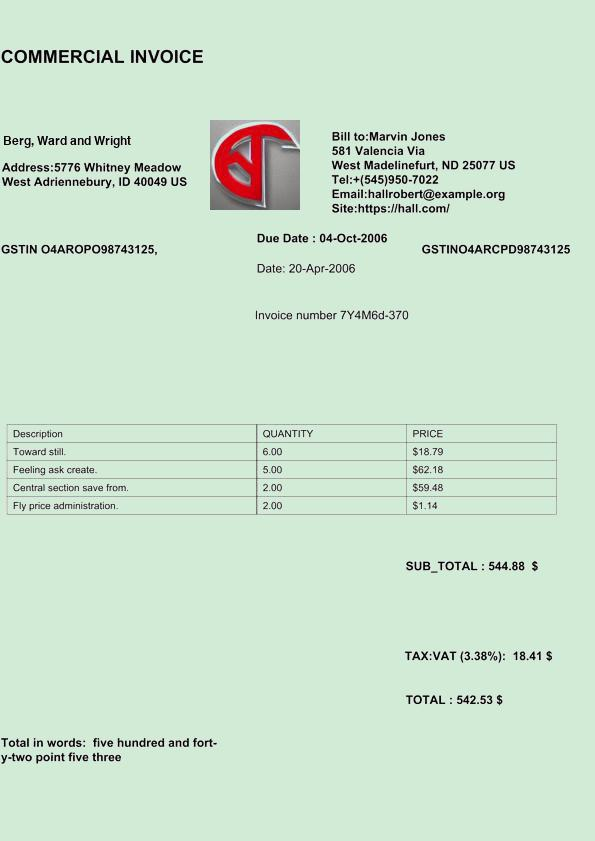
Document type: Invoice